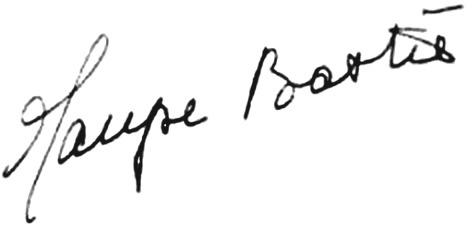
Signature of: maryse bastié